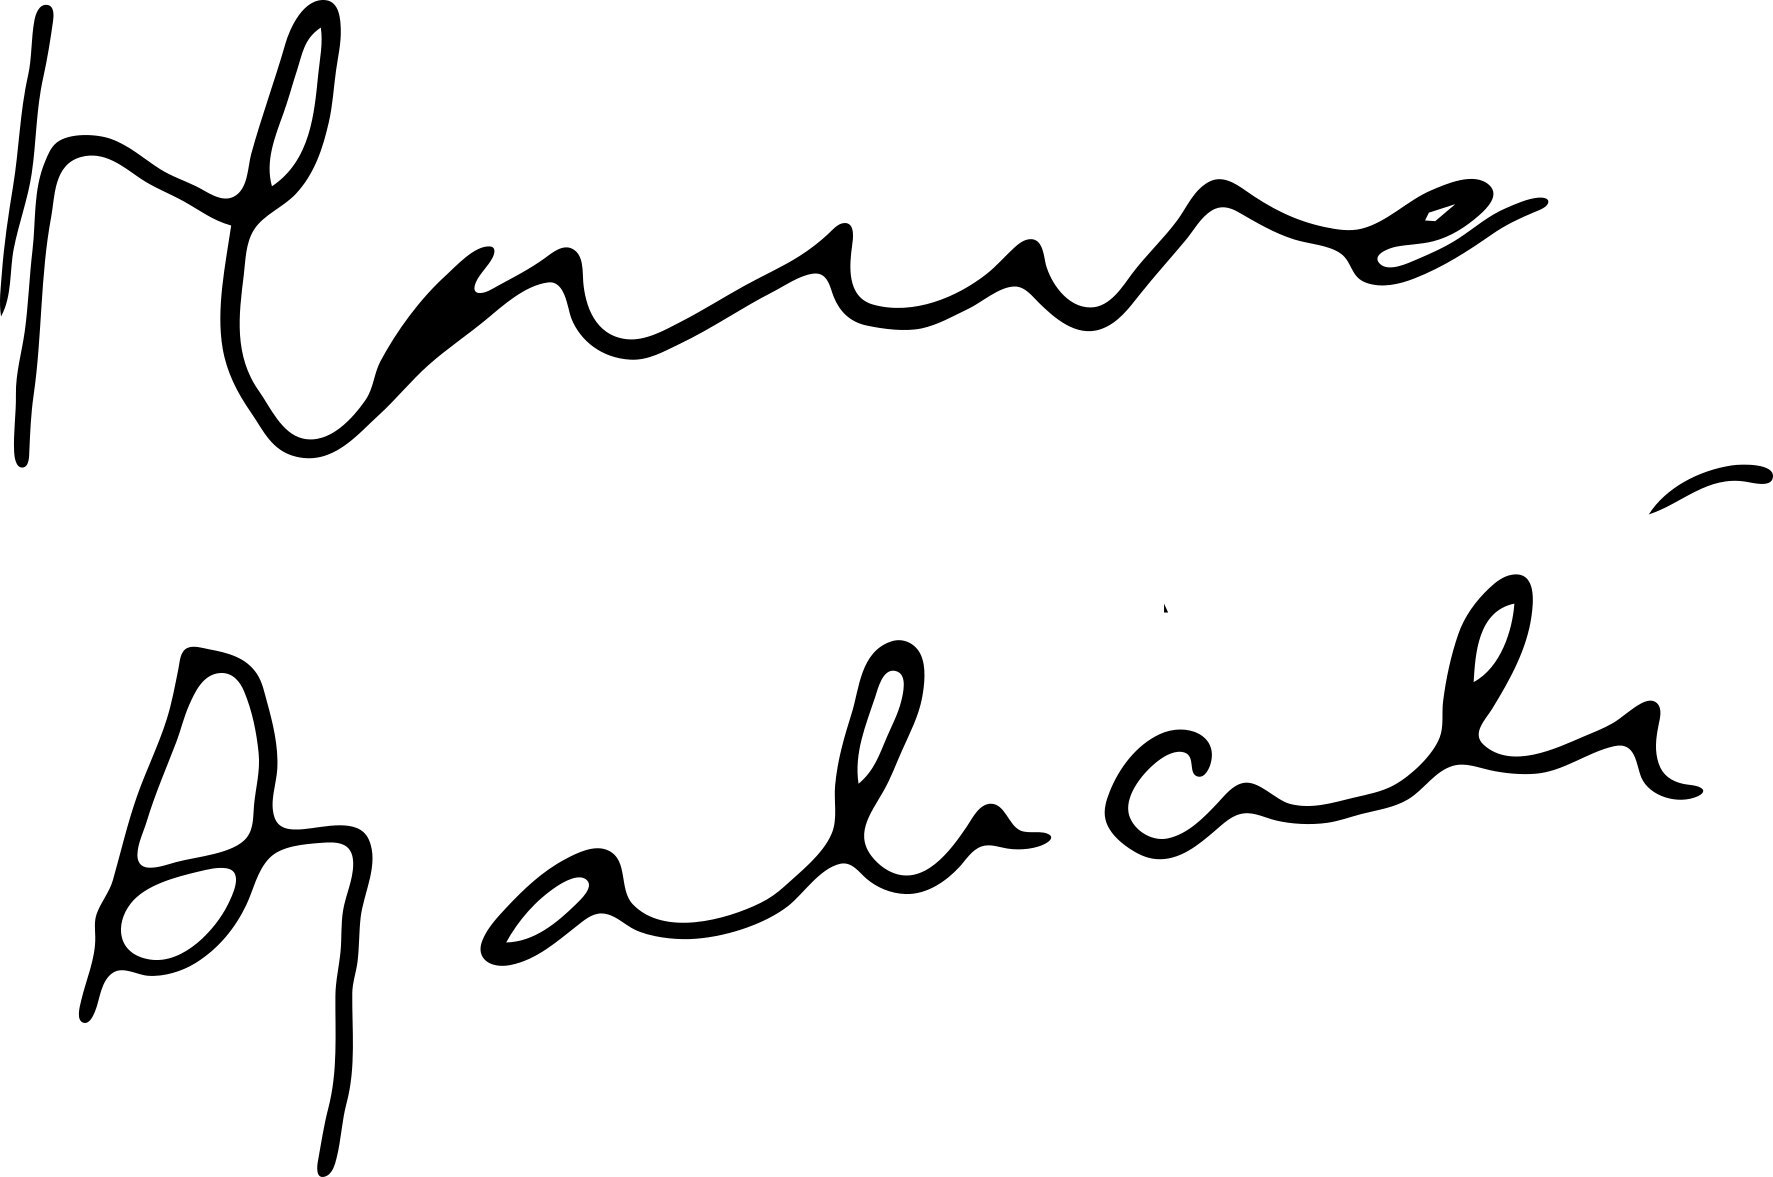
Signature of: hawa djabali